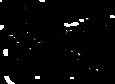
Signature of: larry springer